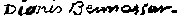
Signature of: dionís bennàssar mulet